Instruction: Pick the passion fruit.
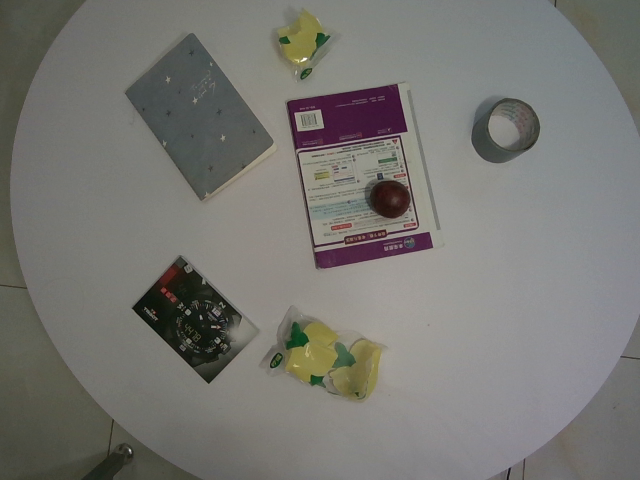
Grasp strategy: vertical